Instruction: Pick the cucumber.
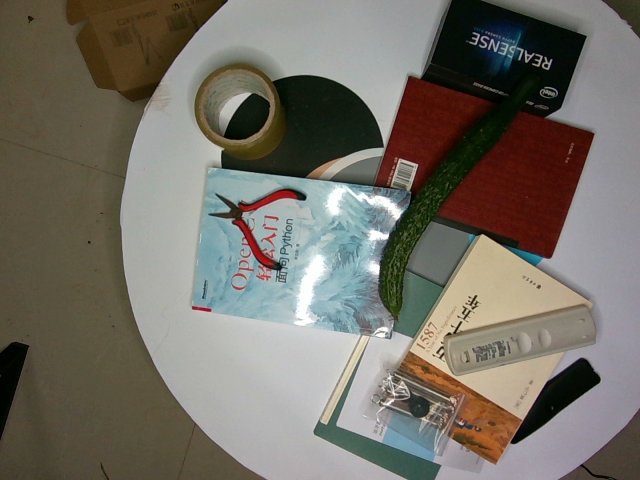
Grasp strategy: vertical